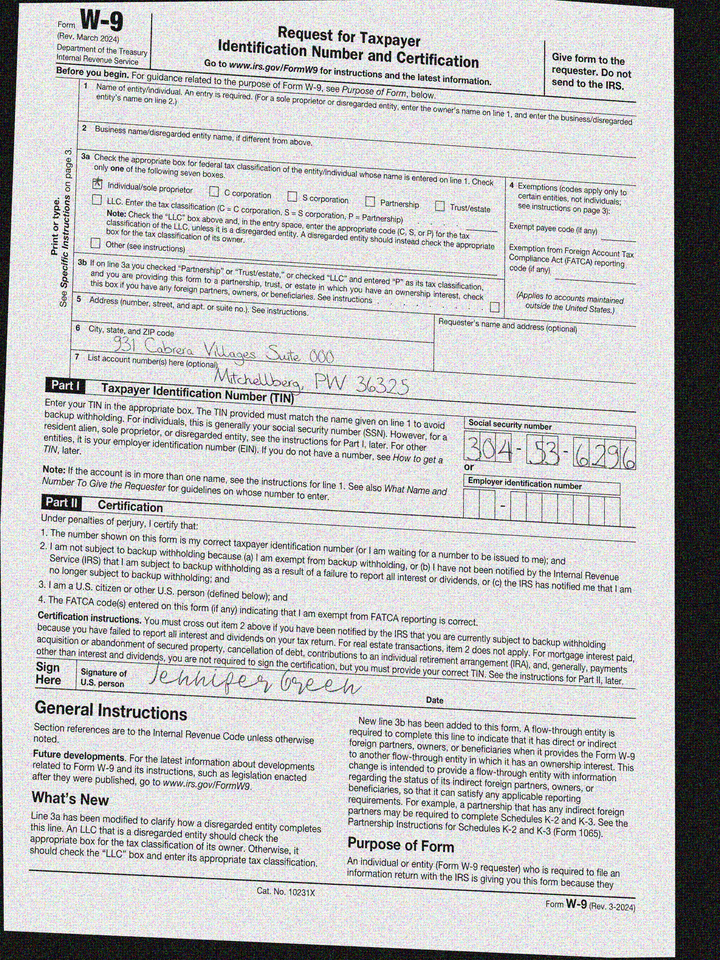
adr1: 931 Cabrera Villages Suite 000
adr2: Mitchellberg, PW 36325
cbx: yes
ssn: 304536296